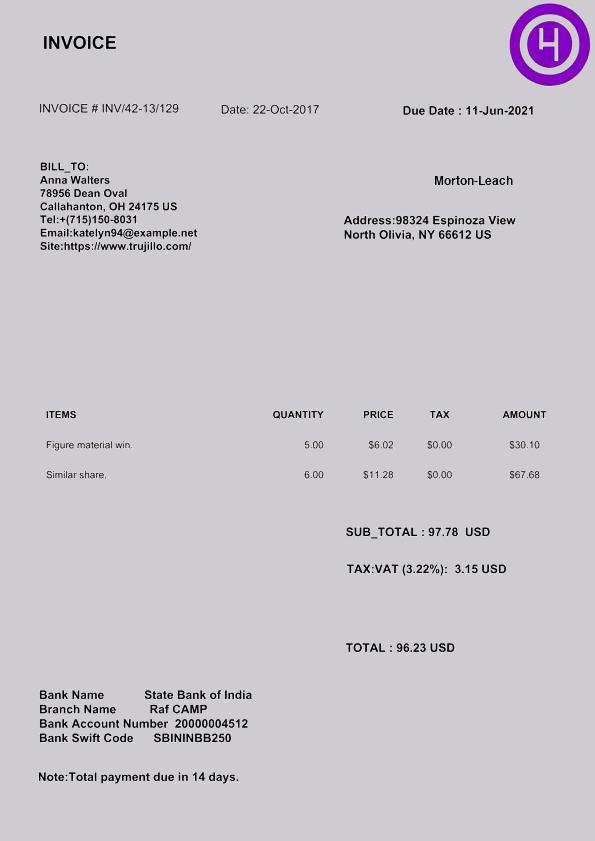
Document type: Invoice